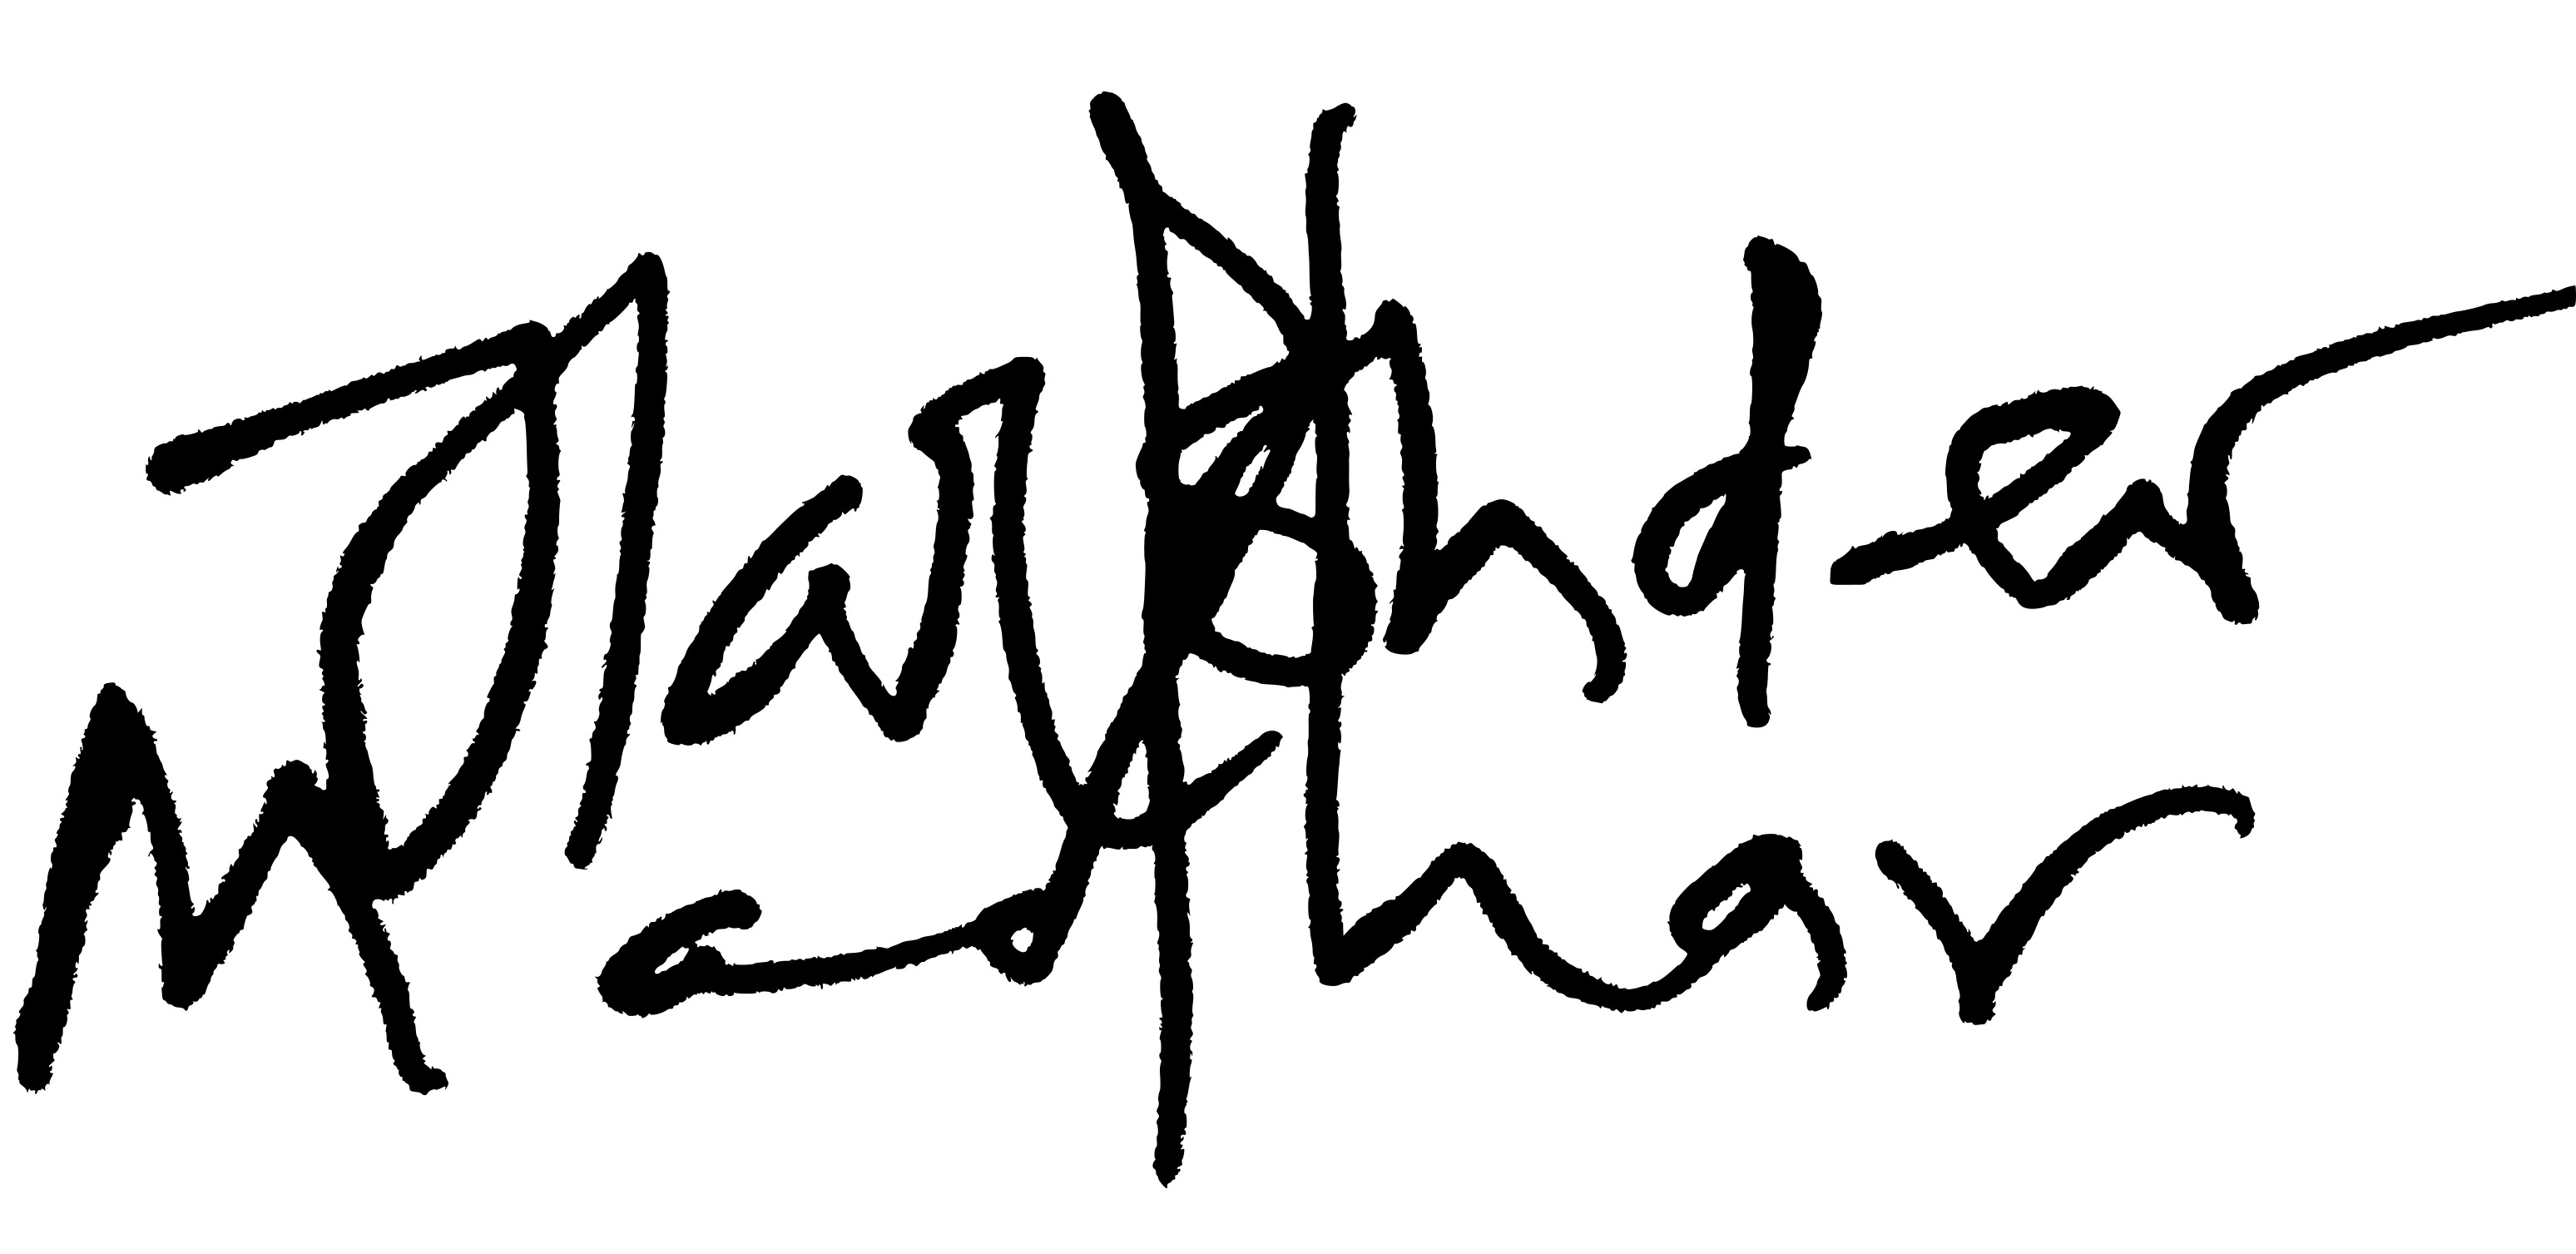
Signature of: harshadev madhav